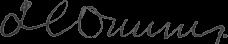
Signature of: james chatham duane